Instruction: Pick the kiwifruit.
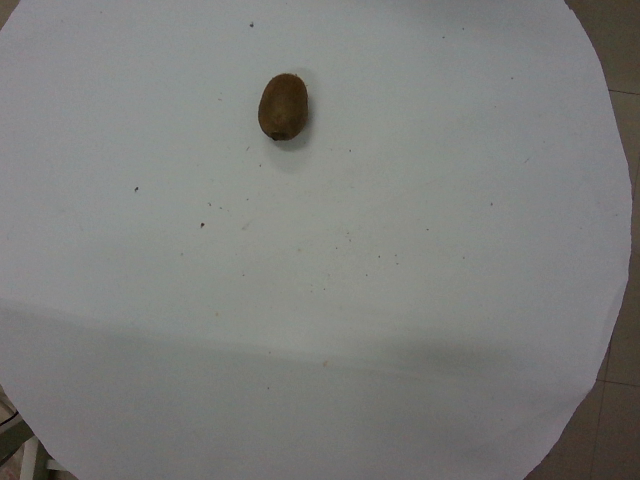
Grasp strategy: vertical